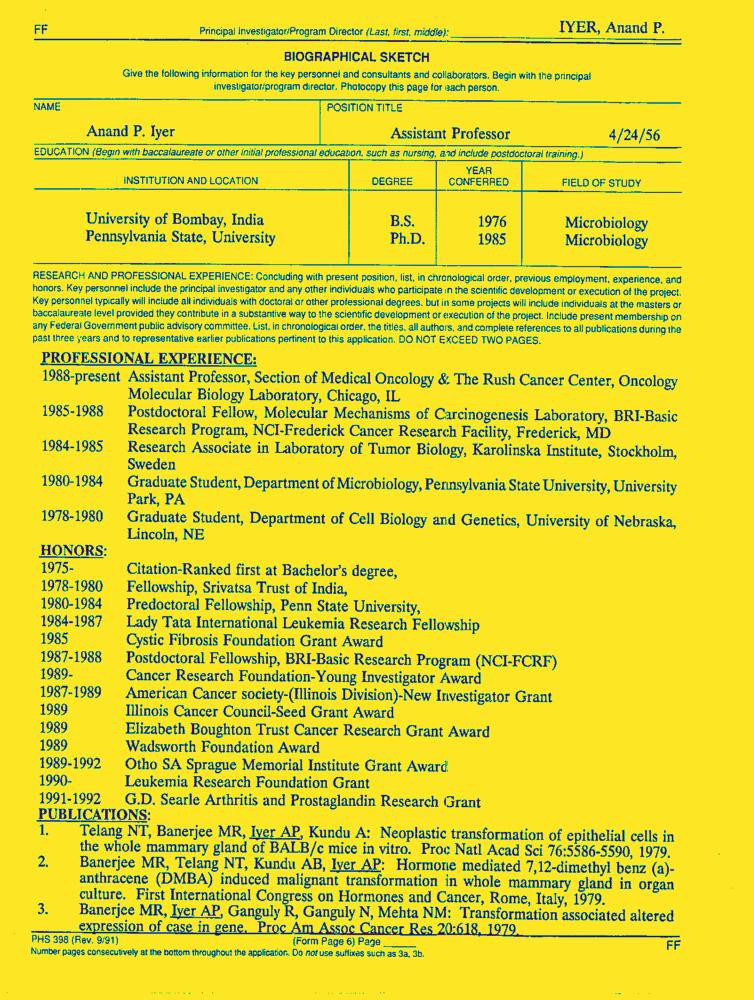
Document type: Resume-Doc